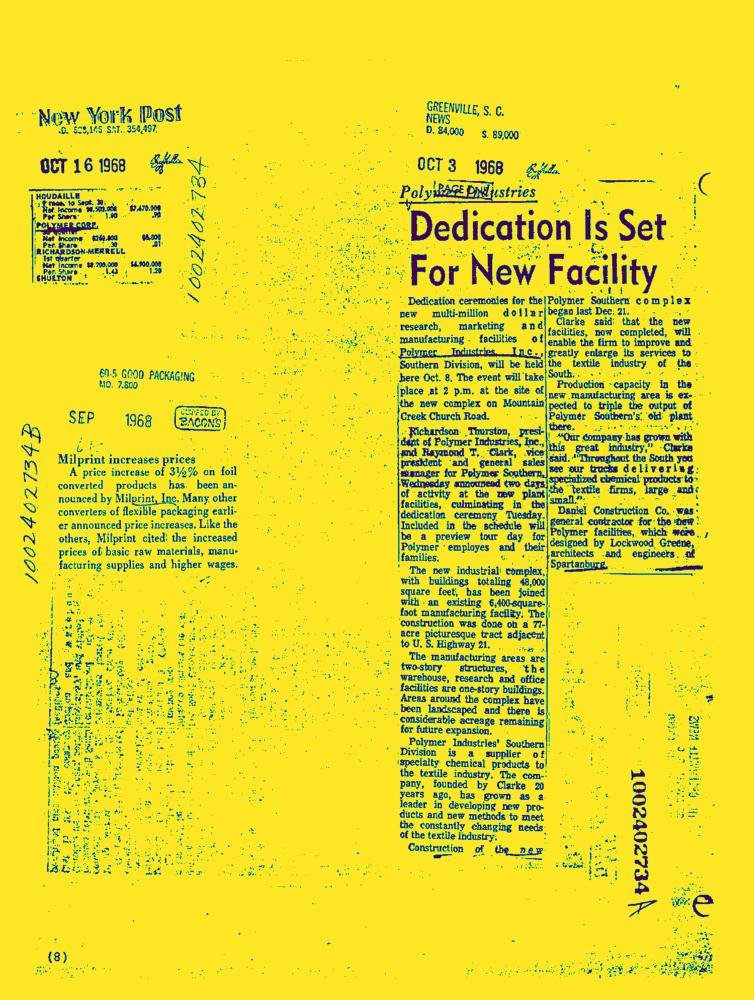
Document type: News-Article